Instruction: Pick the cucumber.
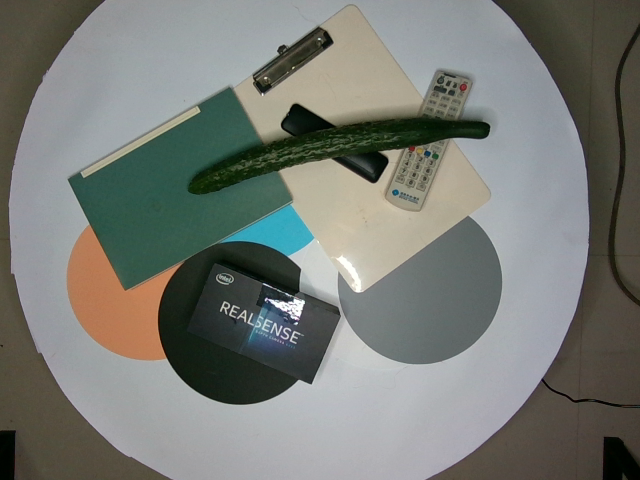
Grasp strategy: vertical